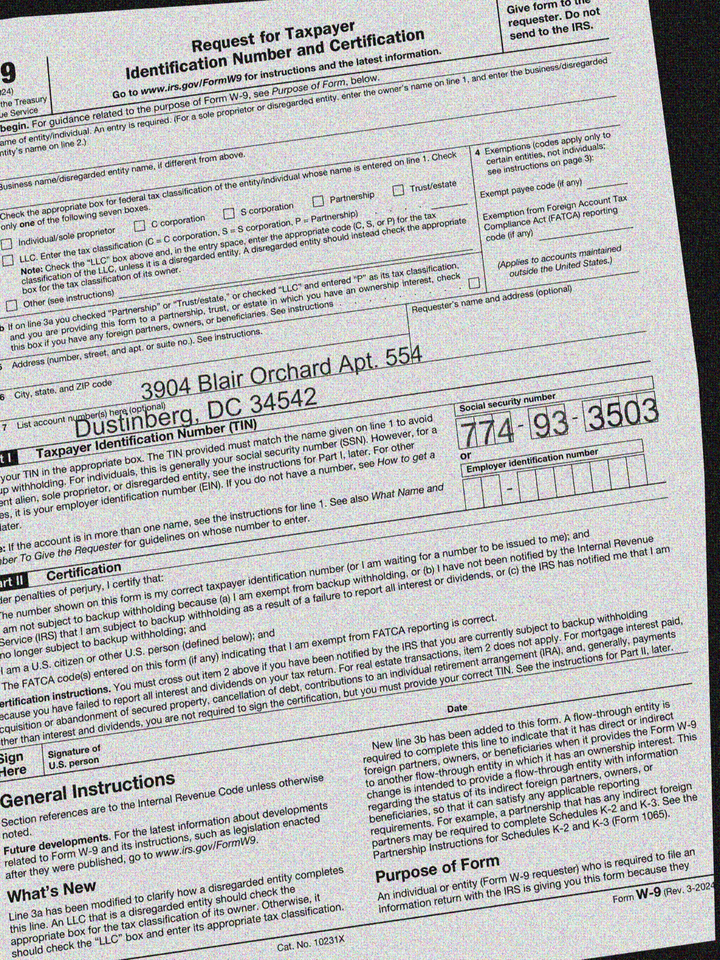
adr1: 3904 Blair Orchard Apt. 554
adr2: Dustinberg, DC 34542
cbx: no
ssn: 774933503